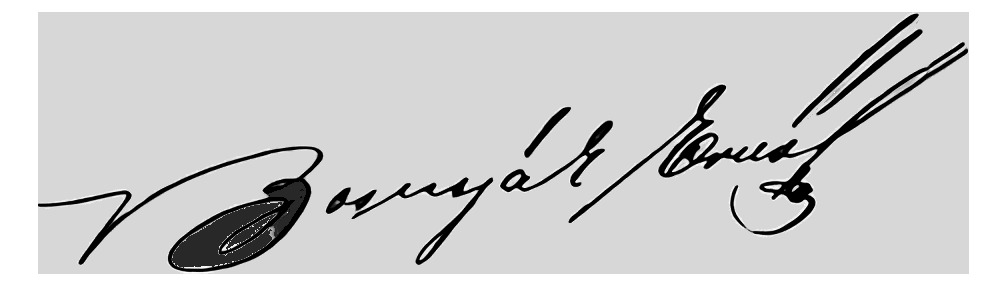
Signature of: ernő bosnyák